Question: What is the estimated tax bill amount according to the document?
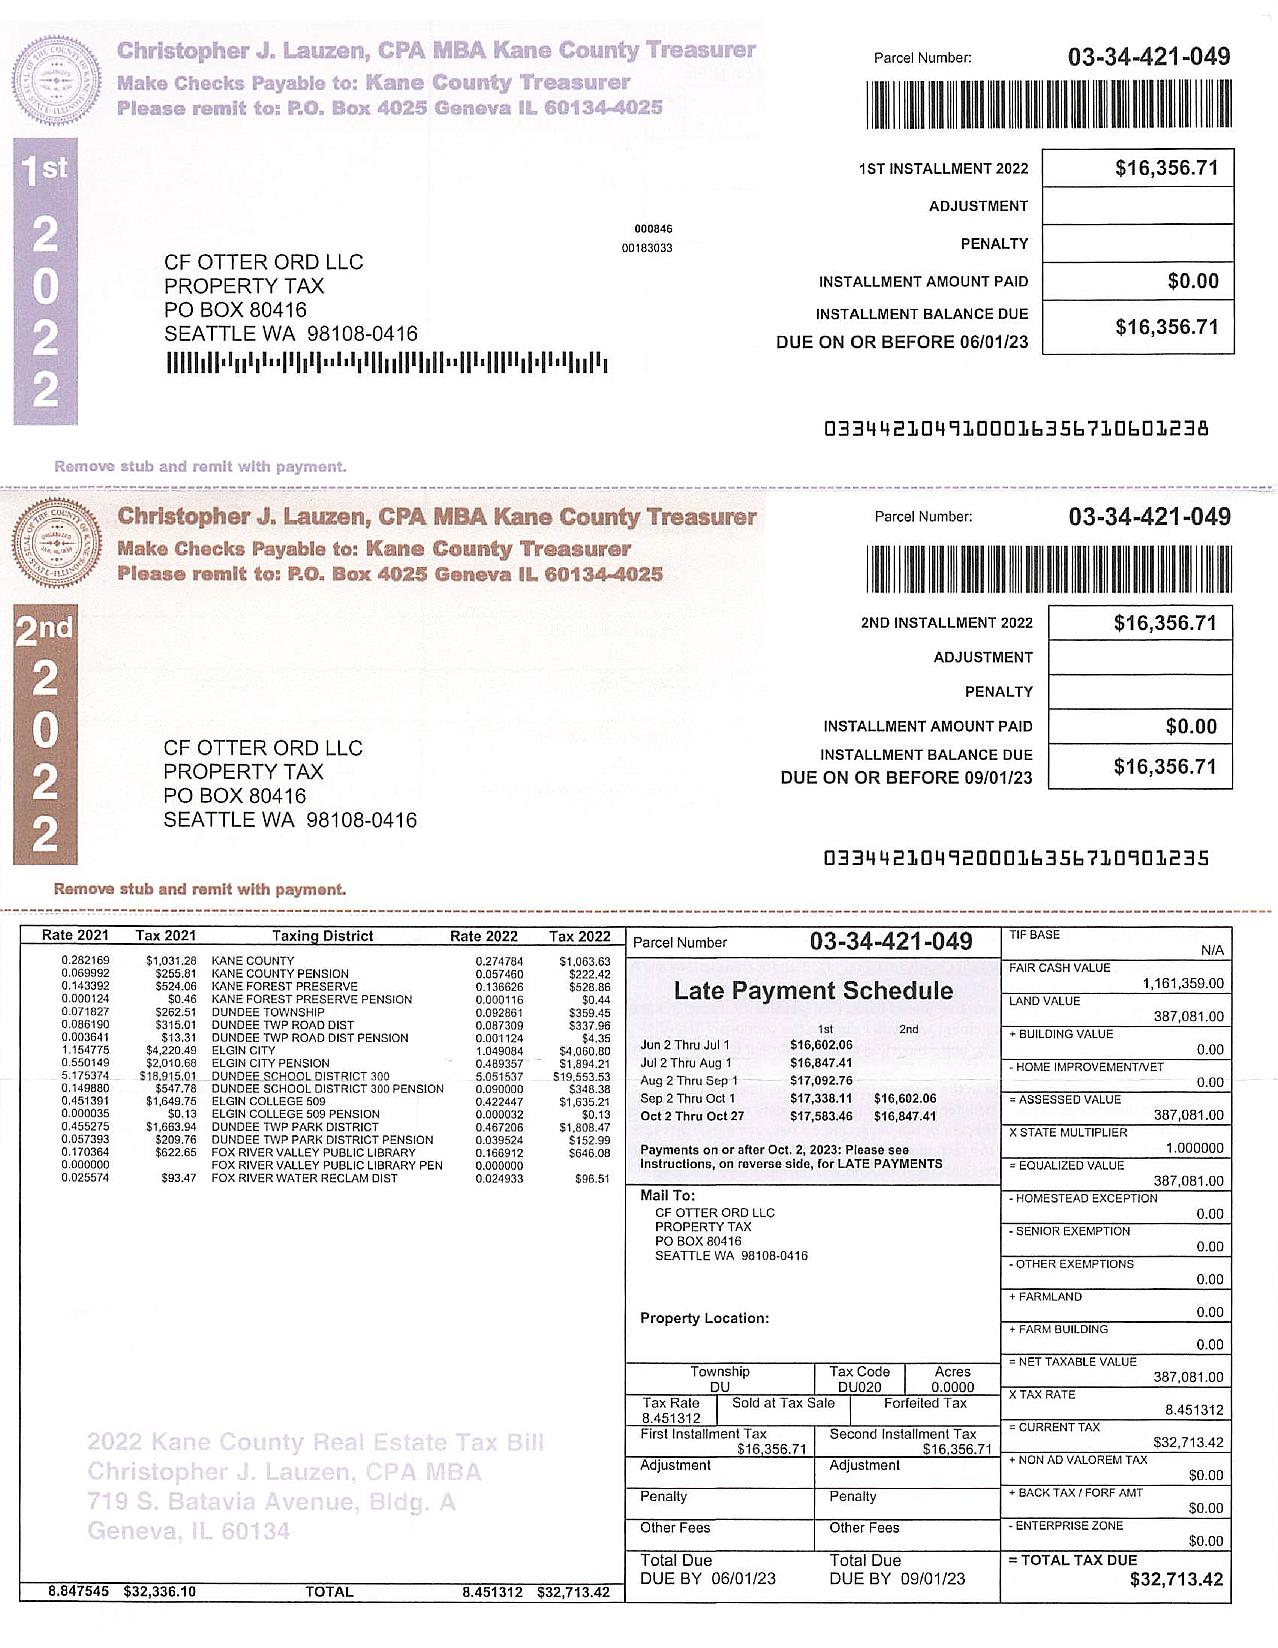
Answer: "$32,713.42 "